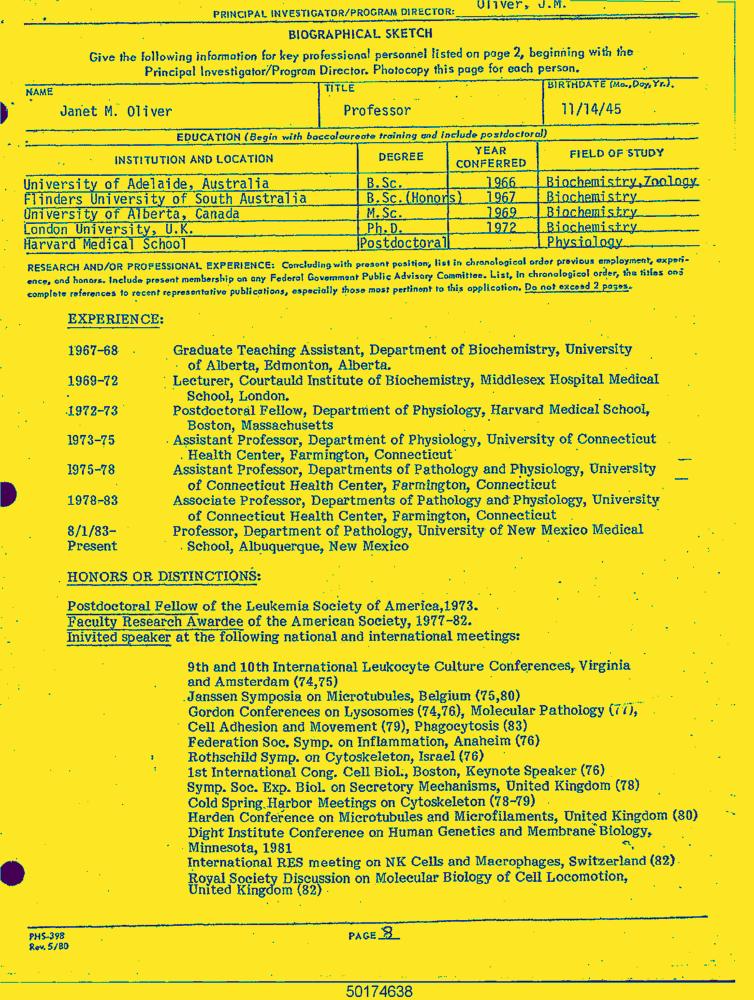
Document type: Resume-Doc